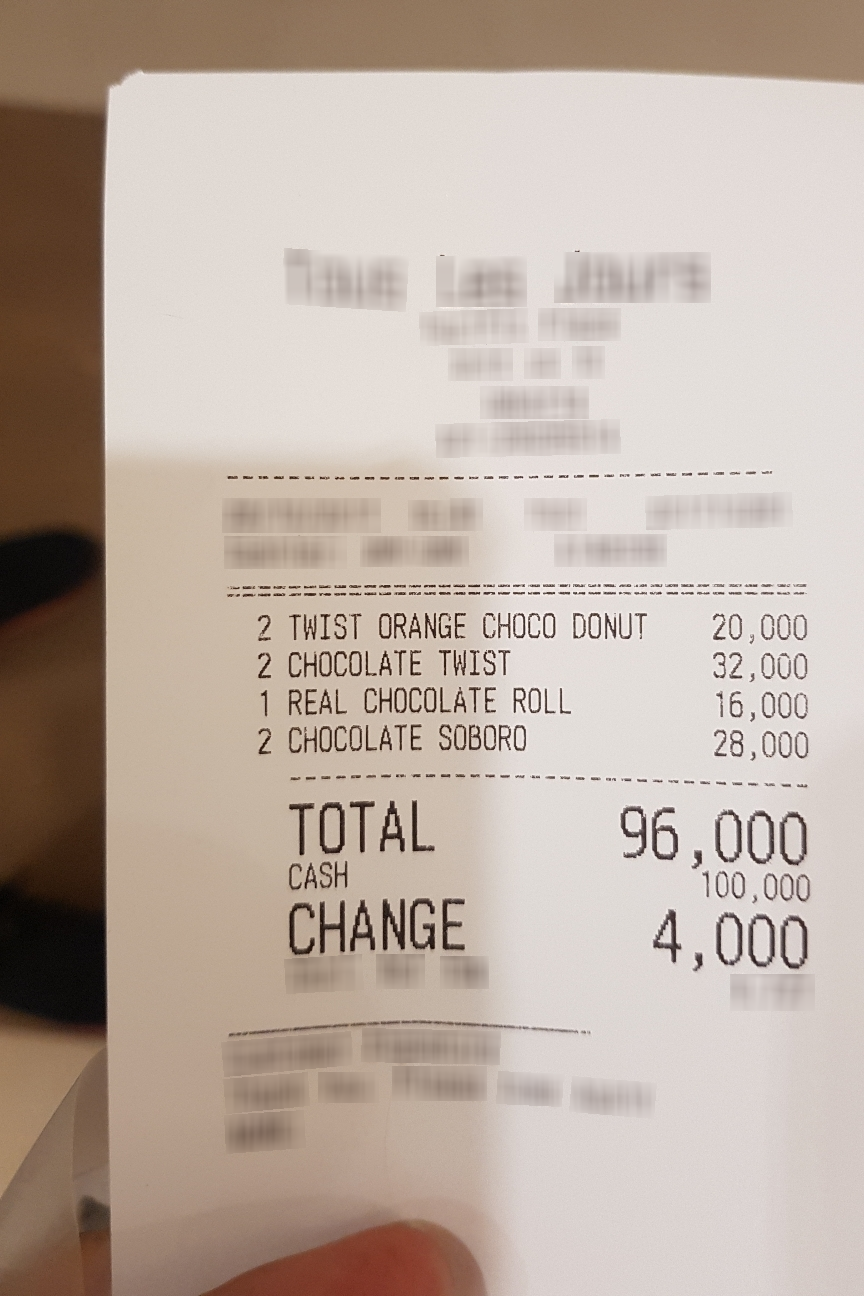
Number of items: 4
Total: 96,000
OCR text regions:
text: 2
text: TWIST
text: ORANGE
text: CHOCO
text: DONUT
text: 20,000
text: 2
text: CHOCOLATE
text: TWIST
text: 32,000
text: 1
text: REAL
text: CHOCOLATE
text: ROLL
text: 16,000
text: 2
text: CHOCOLATE
text: SOBORO
text: 28,000
text: TOTAL
text: 96,000
text: CASH
text: 100,000
text: CHANGE
text: 4,000